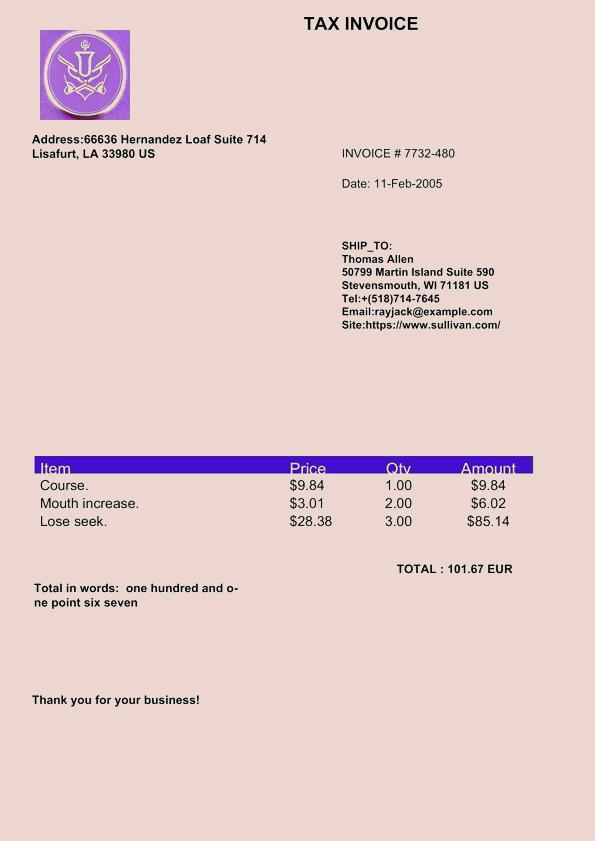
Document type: Invoice